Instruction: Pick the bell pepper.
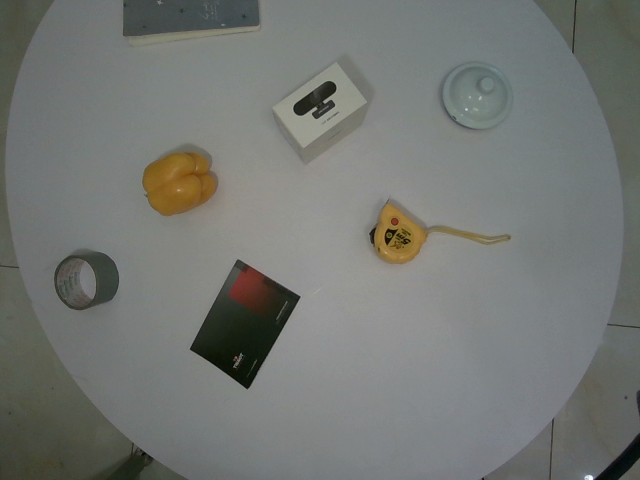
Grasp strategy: vertical